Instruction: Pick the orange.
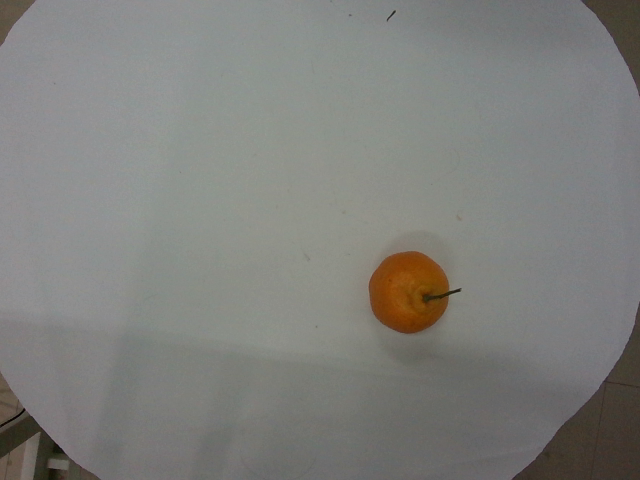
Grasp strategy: vertical